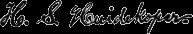
Signature of: henry s huidekoper